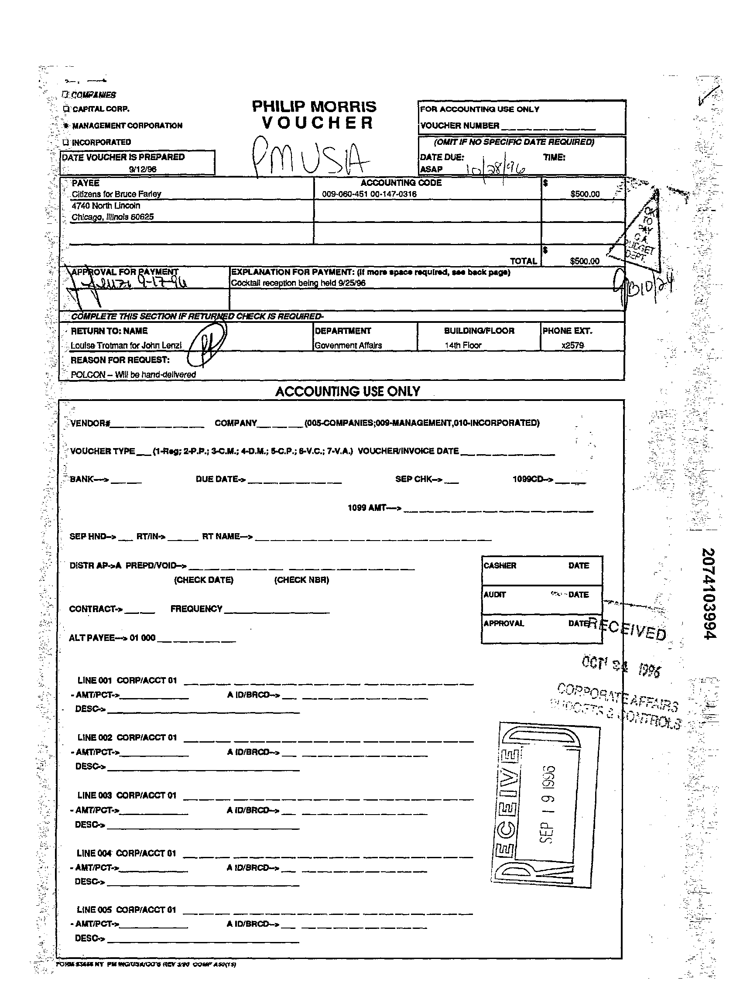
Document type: Invoice